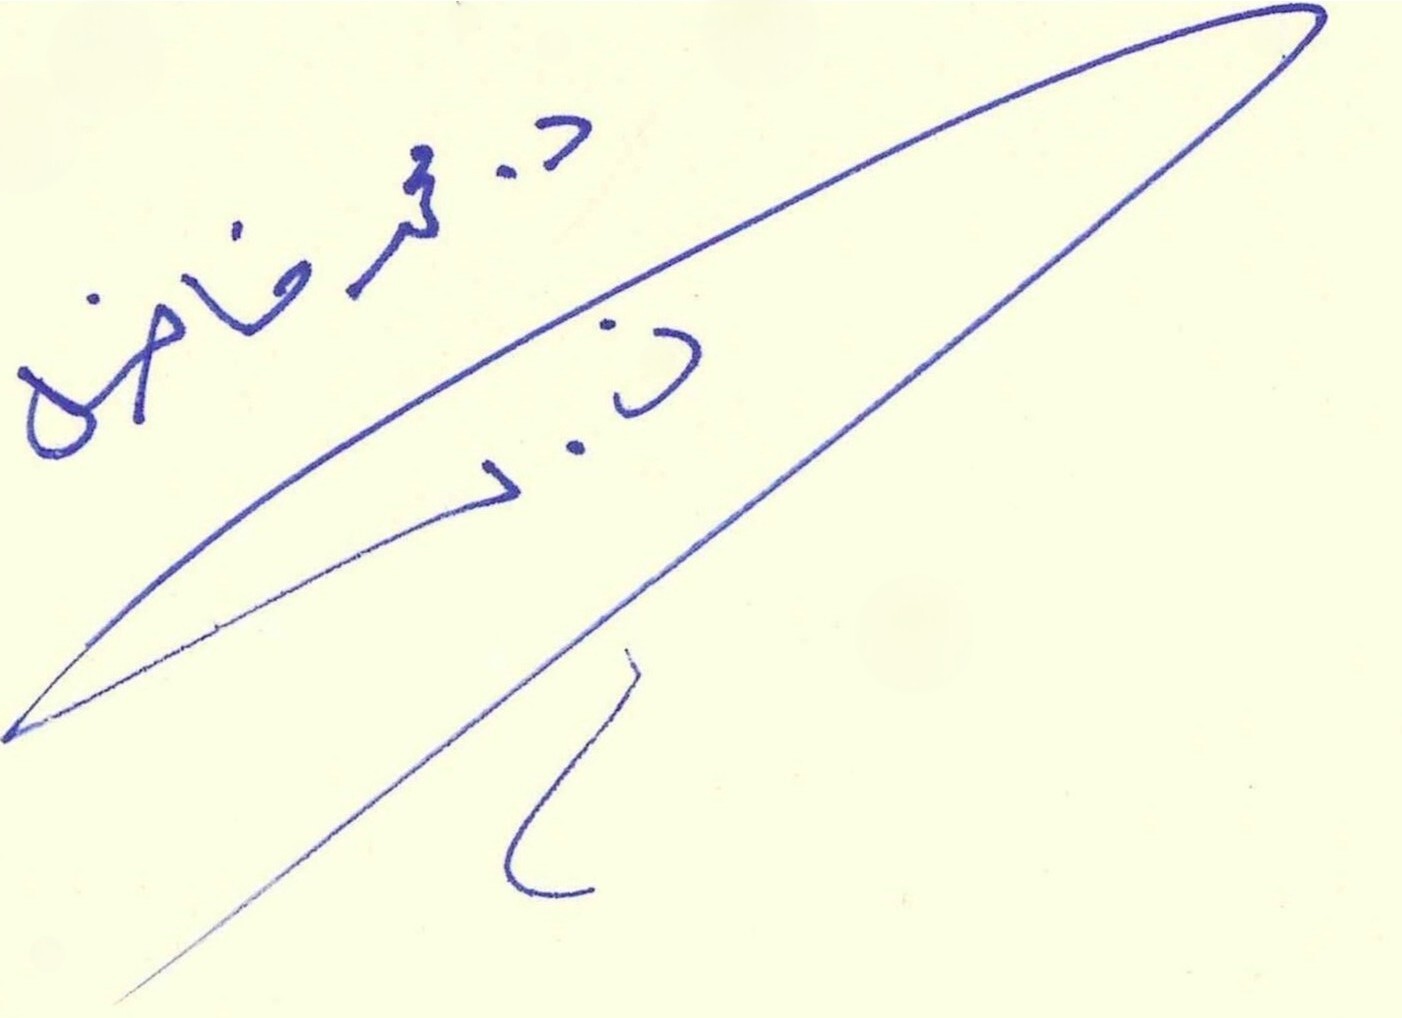
Signature of: muḥammad nadīm fāḍil